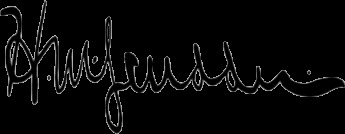
Signature of: henry martyn scudder jr